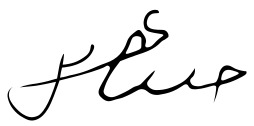
Signature of: jafar al askari